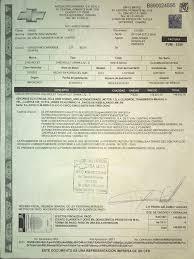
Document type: Invoice